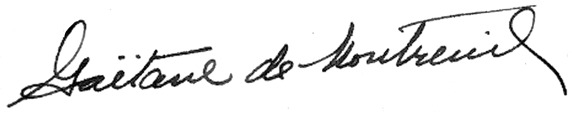
Signature of: gaëtane de montreuil